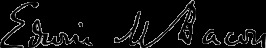
Signature of: edwin m bacon